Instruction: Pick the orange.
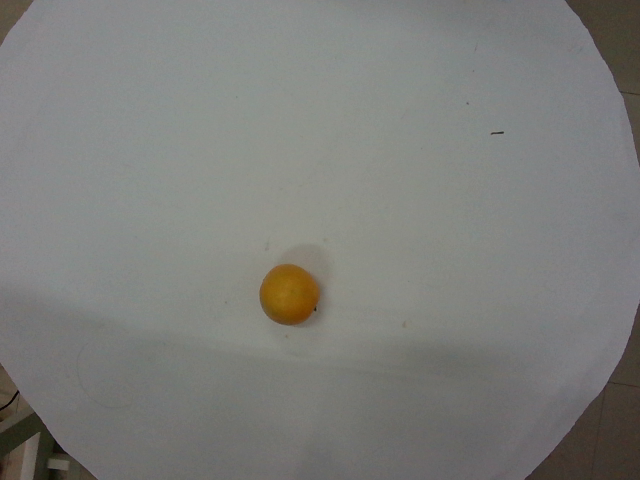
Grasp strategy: vertical